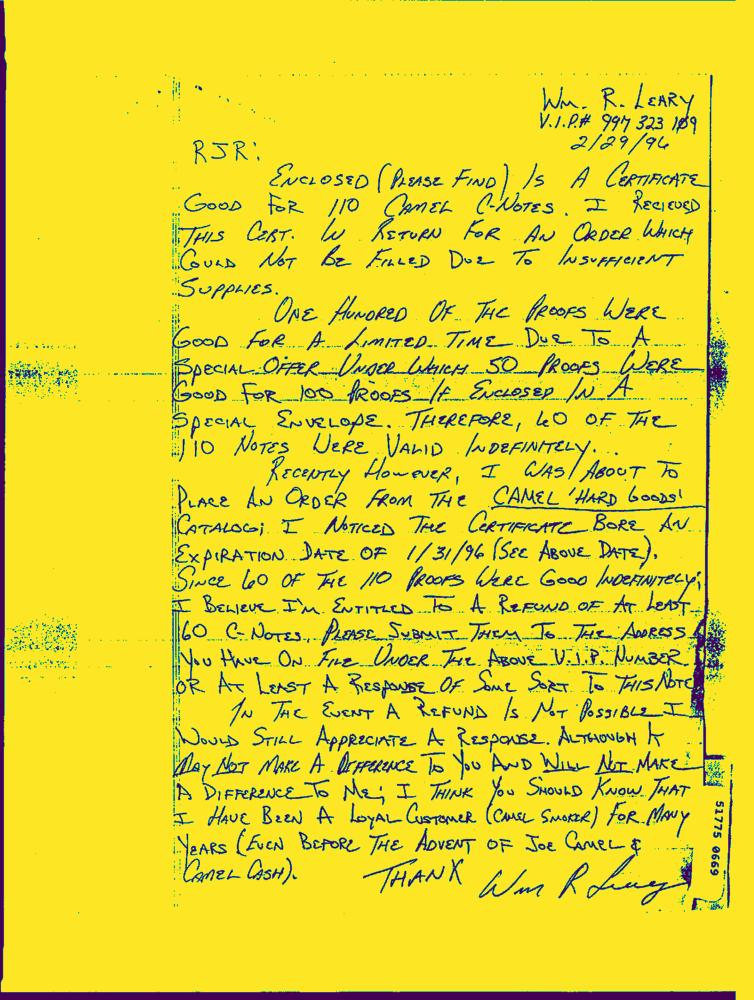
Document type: Hand-Written